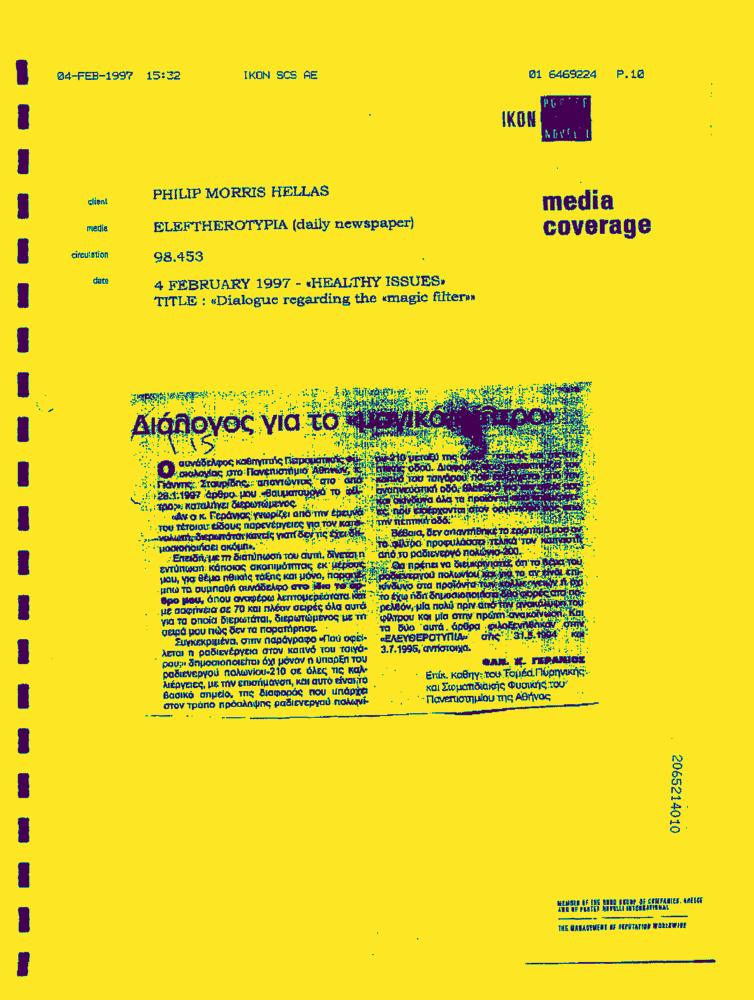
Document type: News-Article